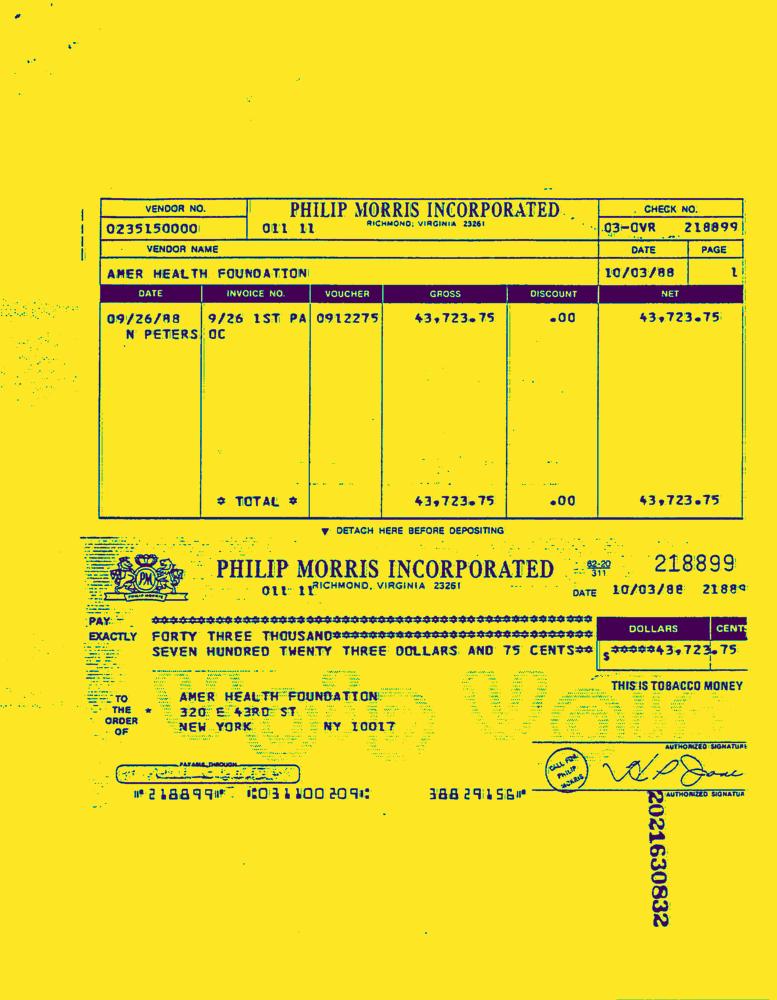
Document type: Invoice-Doc